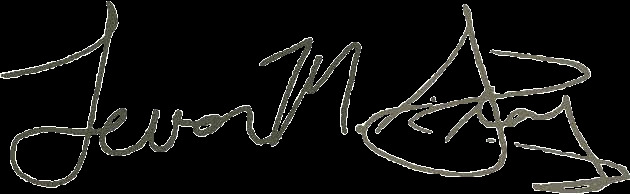
Signature of: levar stoney